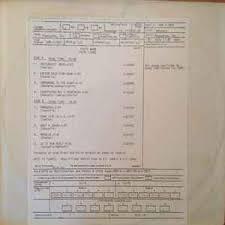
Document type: Invoice